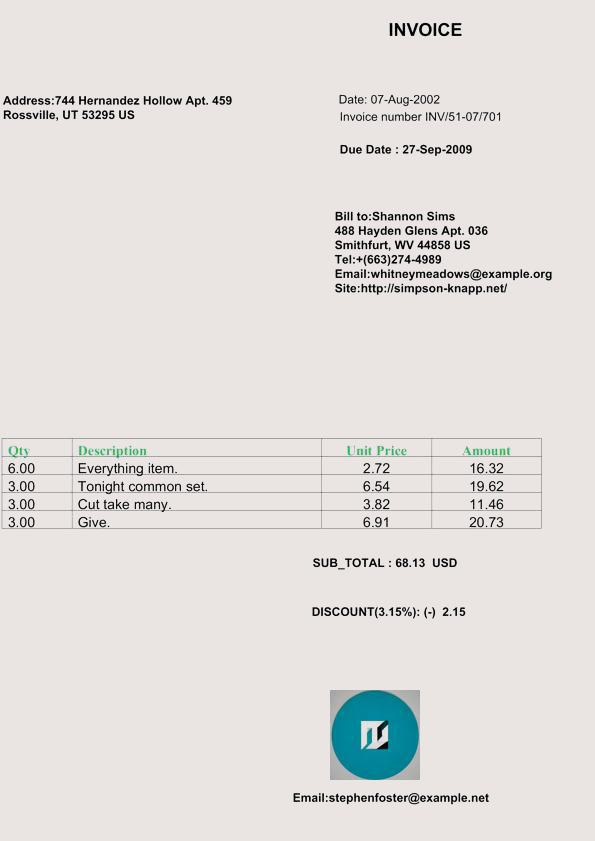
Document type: Invoice